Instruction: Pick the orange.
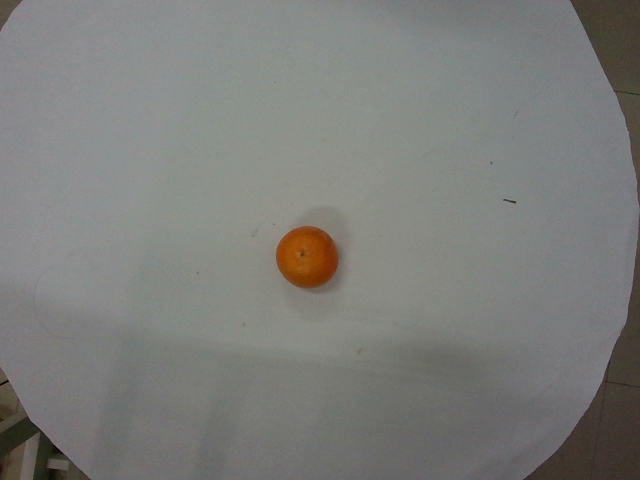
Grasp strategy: vertical